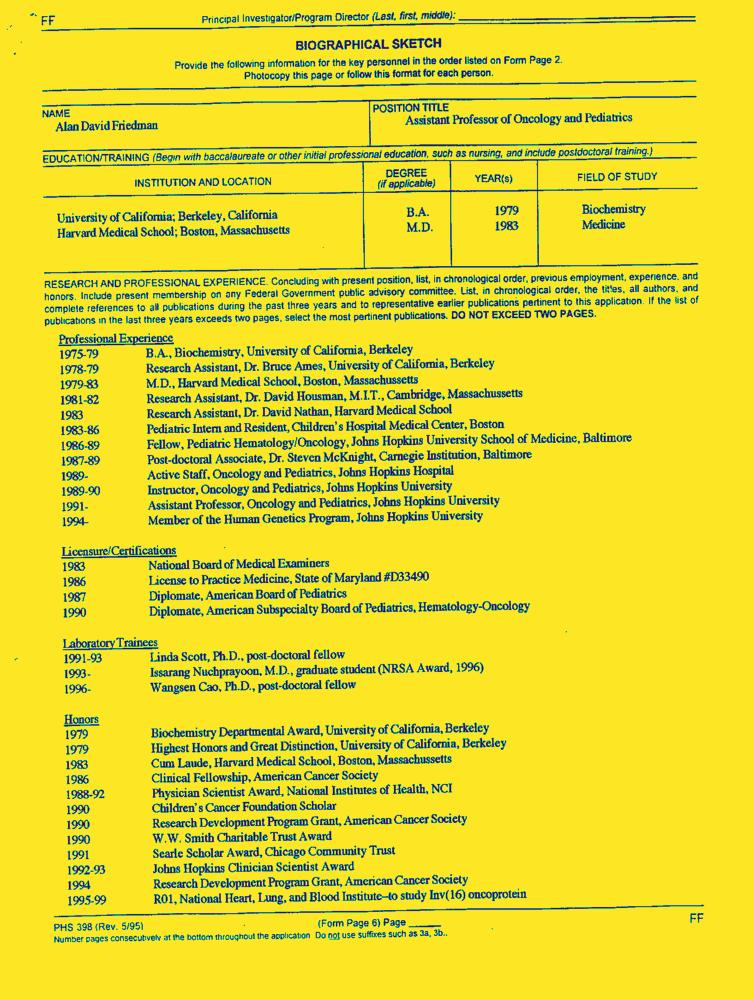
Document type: Resume-Doc